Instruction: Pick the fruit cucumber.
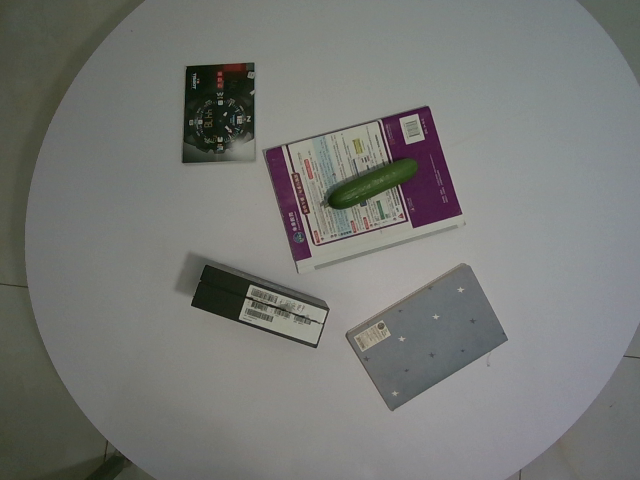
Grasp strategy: vertical